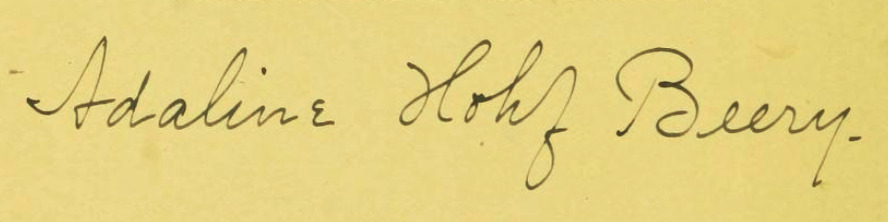
Signature of: adaline hohf beery